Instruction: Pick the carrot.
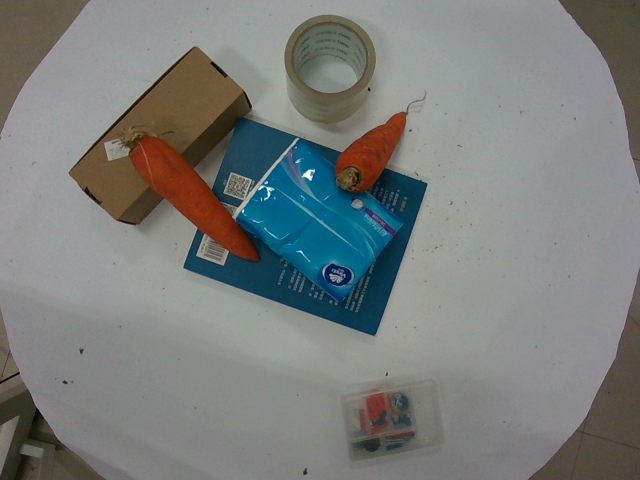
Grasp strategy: vertical